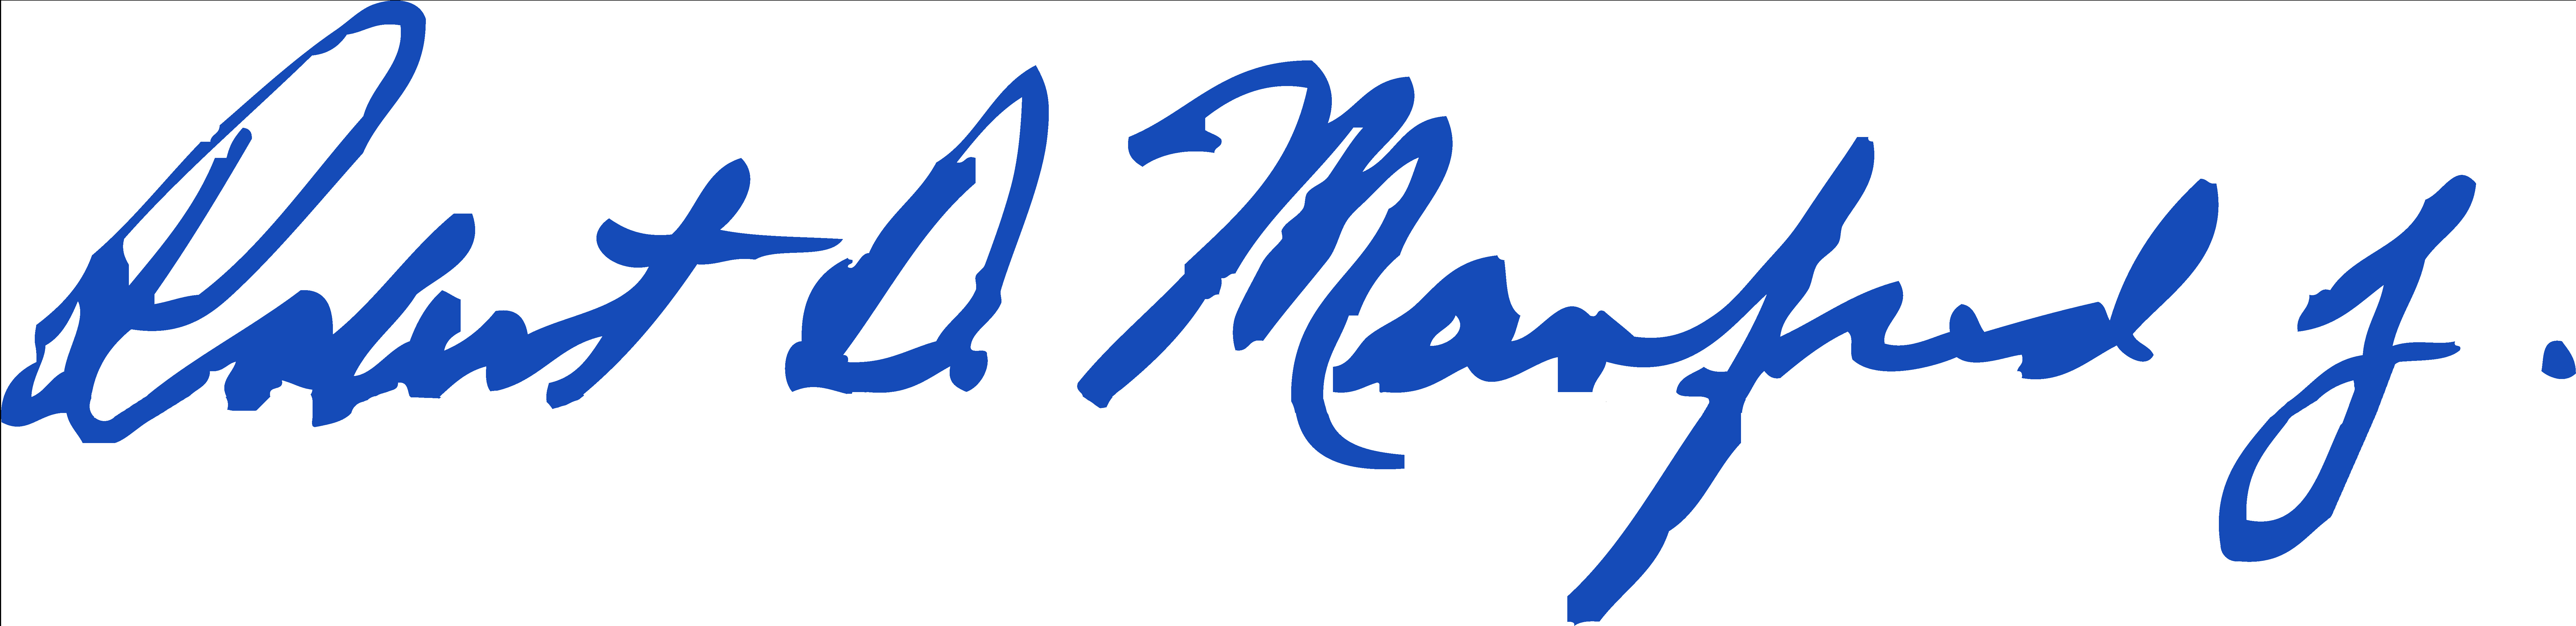
Signature of: rob manfred